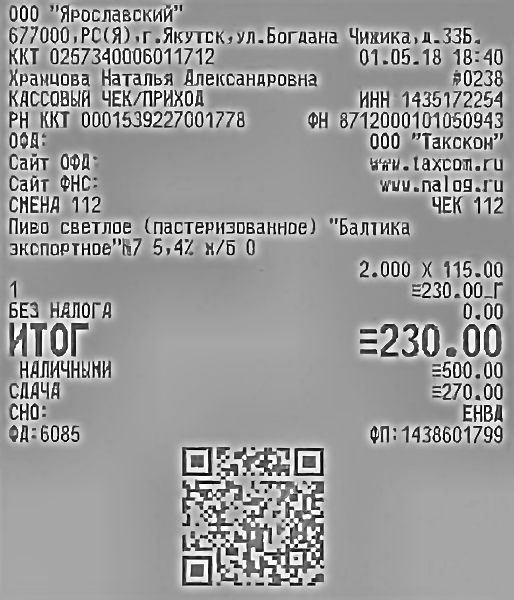
Продавец: ООО "Ярославский"
ИНН: 1435172254
Дата: 01.05.18
Товары: Пиво светлое (пастеризованное) "Балтика экспортное" №7 5,4% х/б 0
Количество: 2.000
Цена: 115.00
Сумма: 230.00
Итого: 230.00